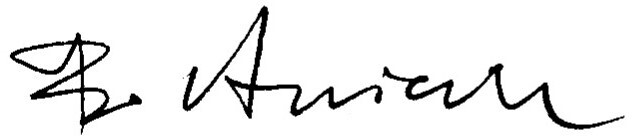
Signature of: kamil bortniczuk